Question: What might the diagnosis be?
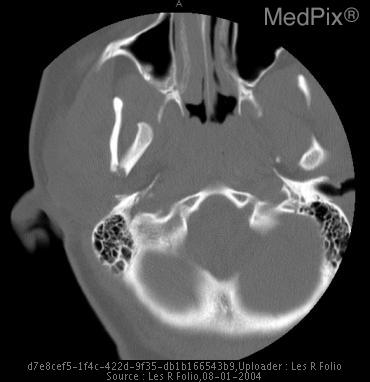
Answer: The possible diagnosis includes Fracture right mandibular condyle.